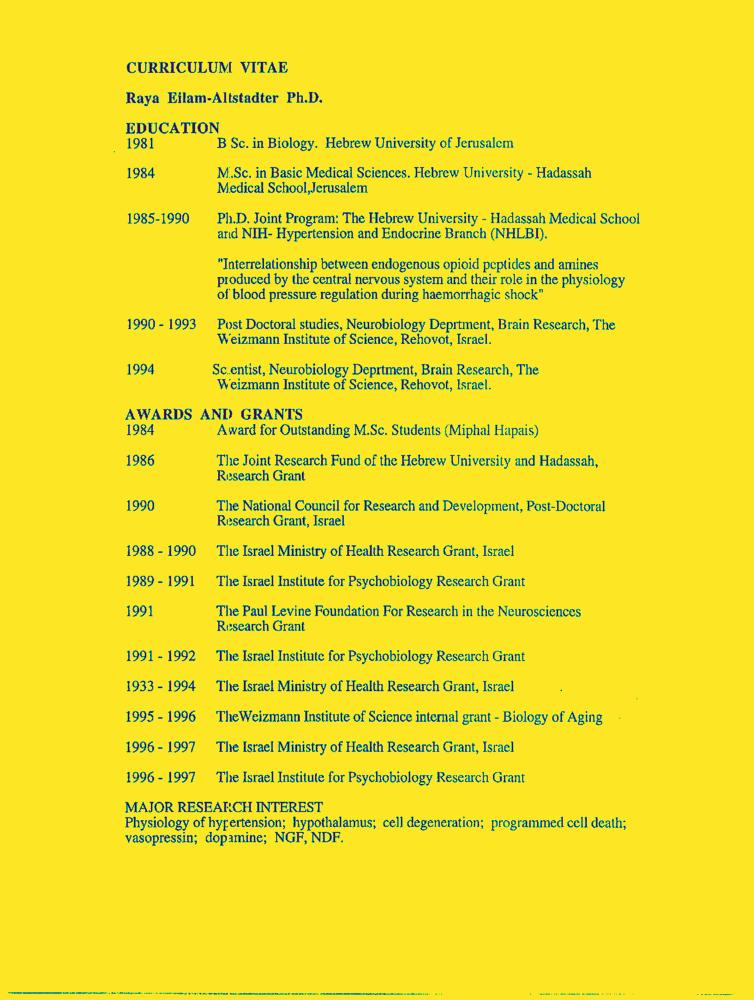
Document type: Resume-Doc